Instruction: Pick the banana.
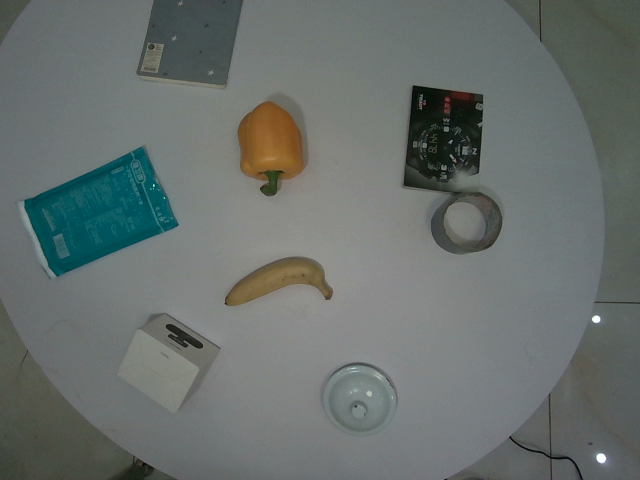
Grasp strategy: vertical